Question: Which state is mentioned in the document?
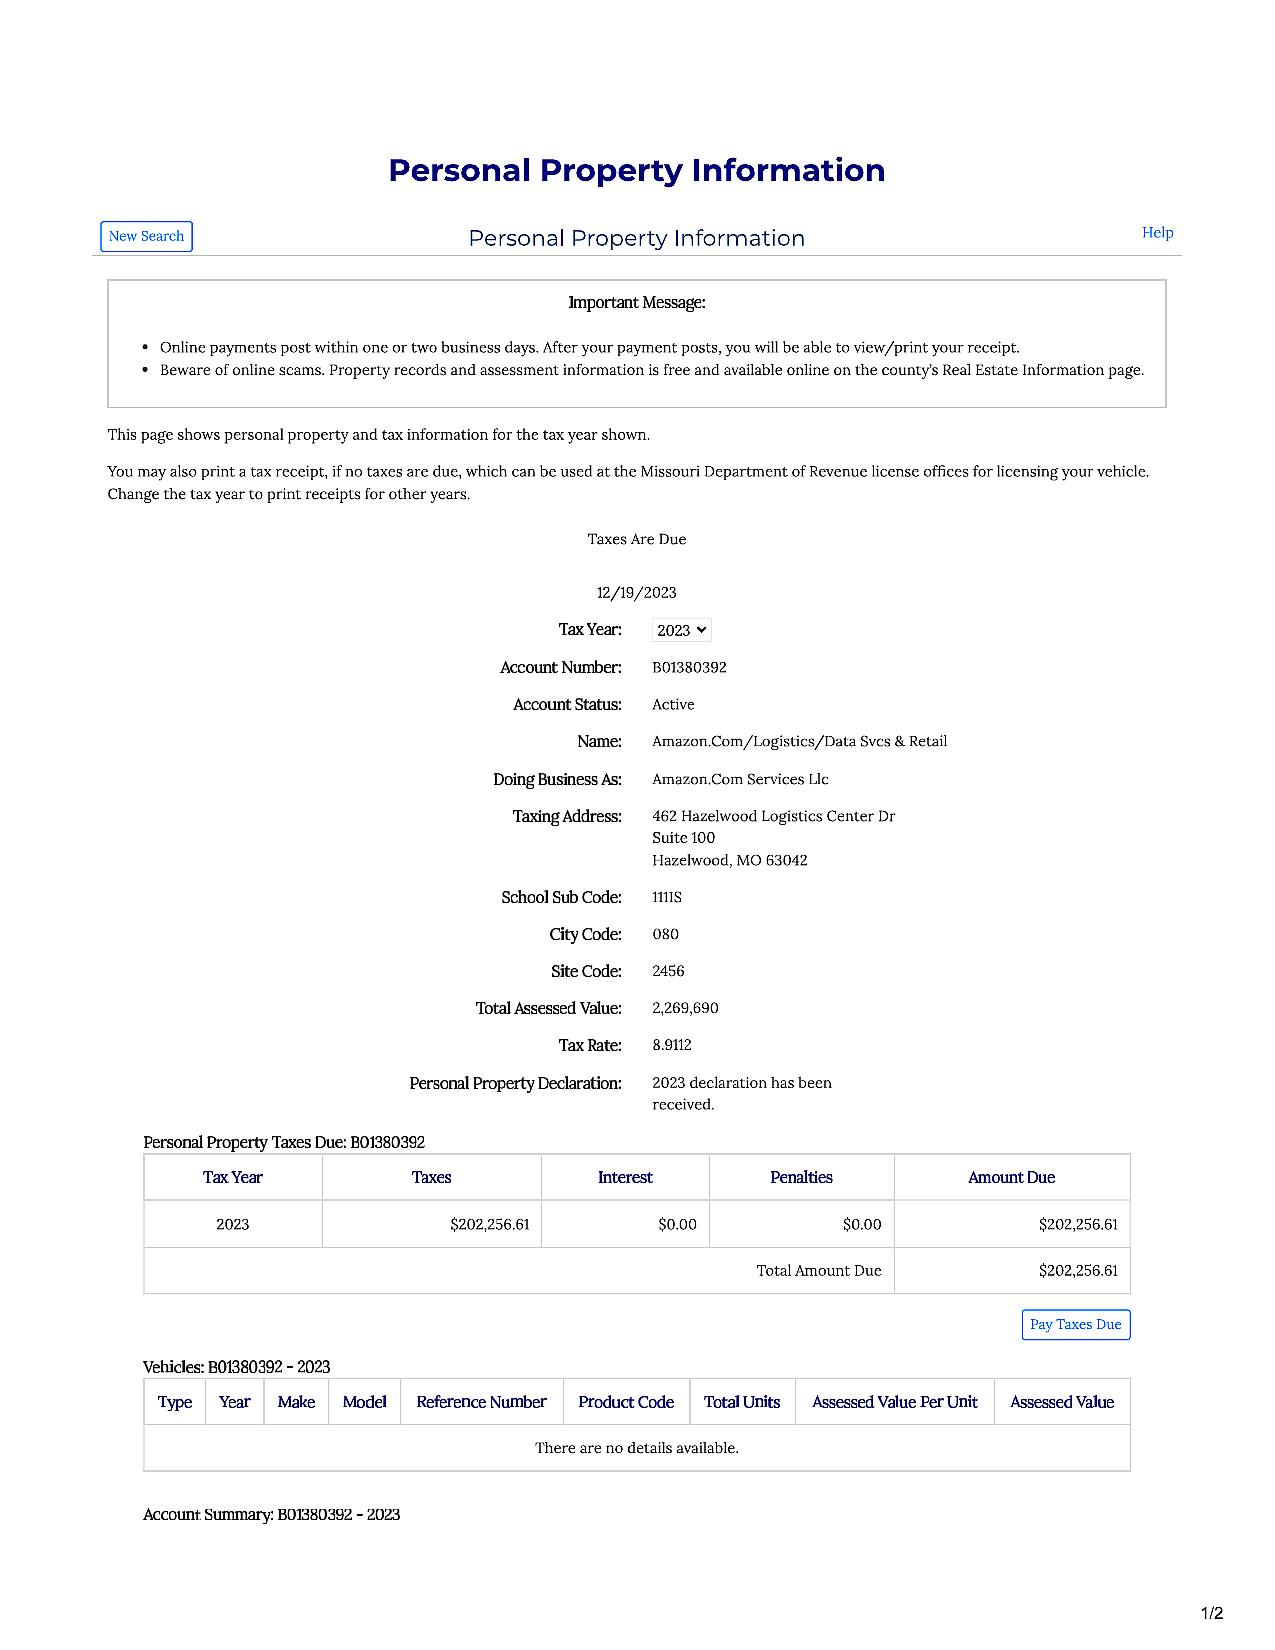
Answer: "MO"